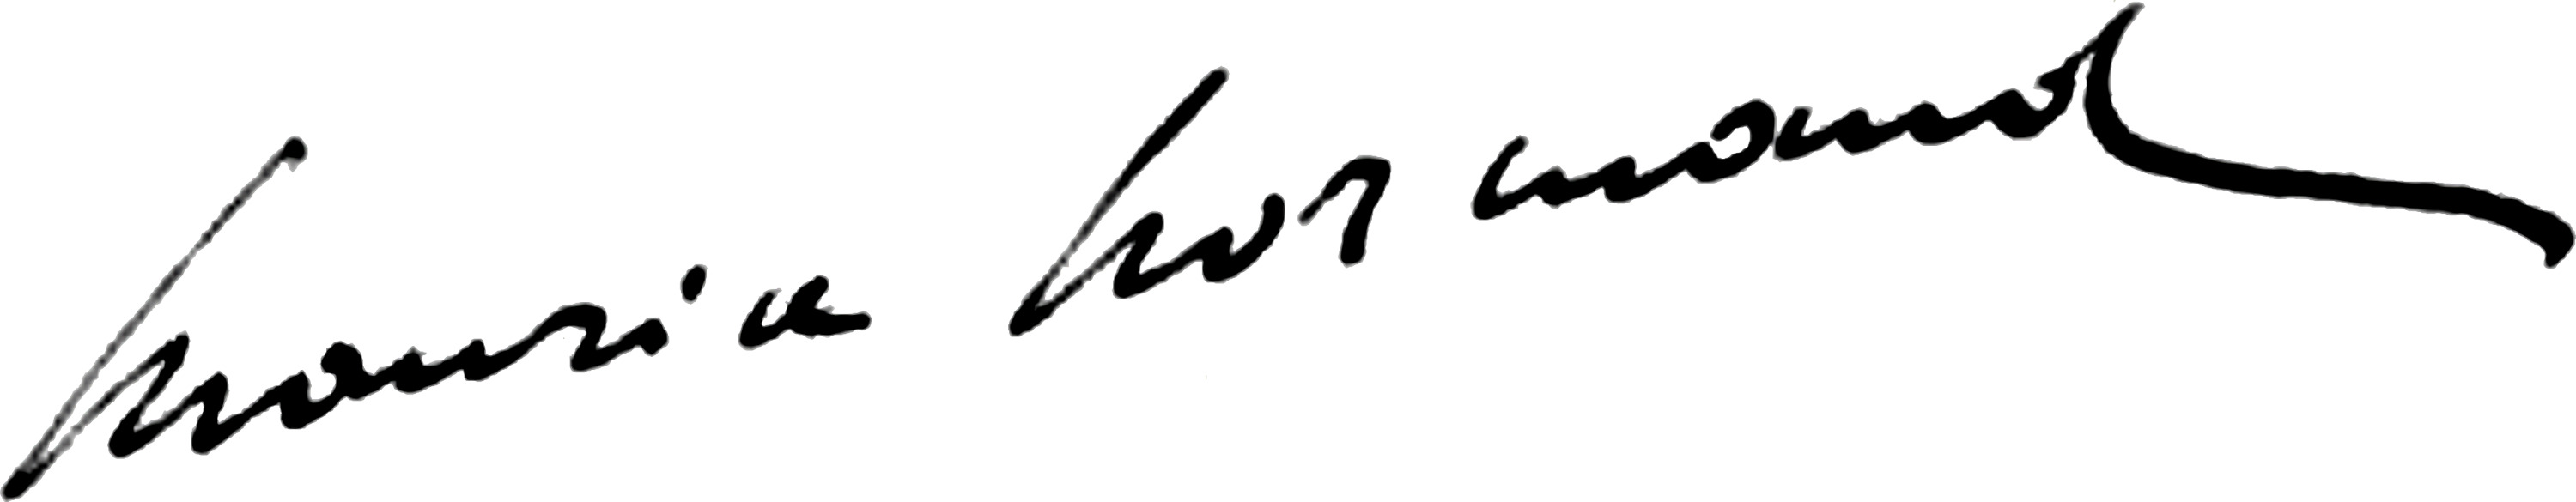
Signature of: maurice normand